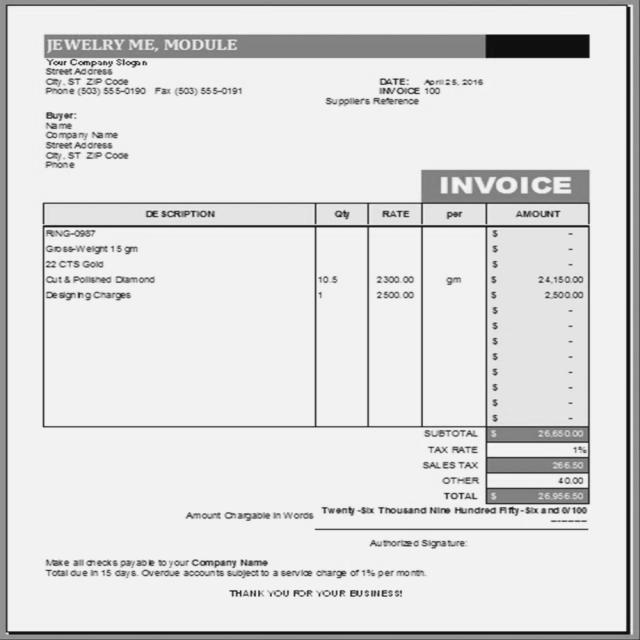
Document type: Invoice